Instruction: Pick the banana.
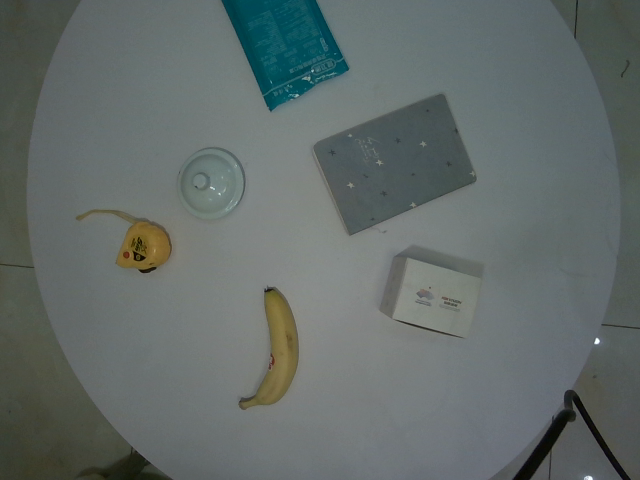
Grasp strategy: vertical